Question: What is the assessed value of the property as noted in the document?
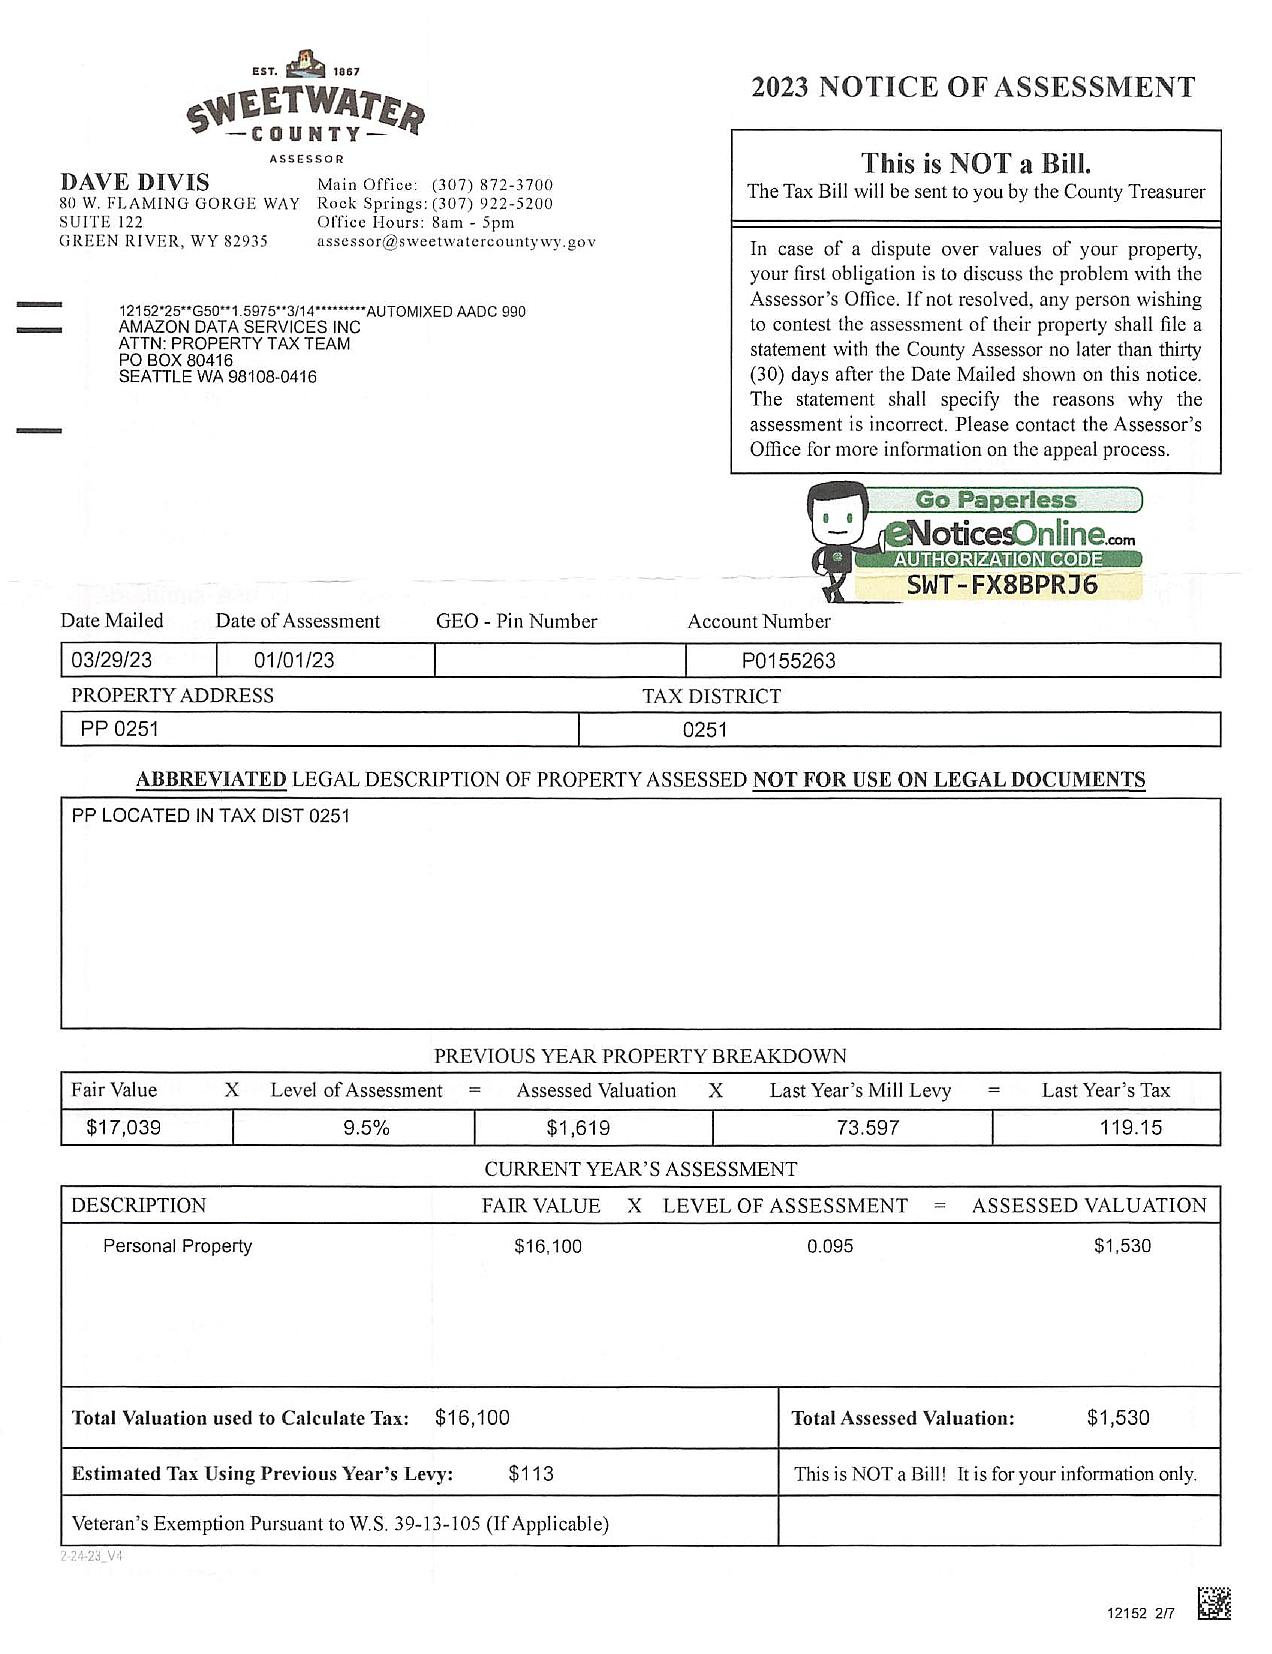
Answer: "$1,530 "